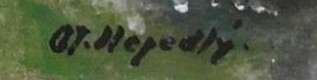
Signature of: otakar nejedlý